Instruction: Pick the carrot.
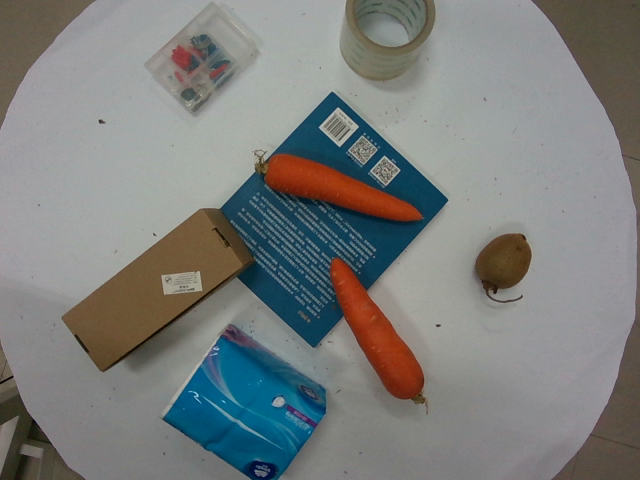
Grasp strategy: vertical